Question: What could the diagnosis suggest?
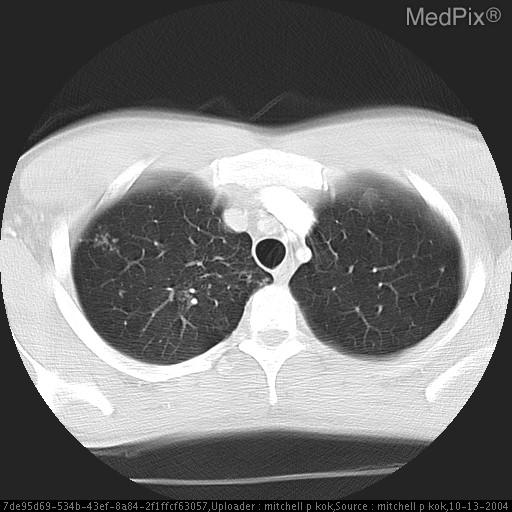
Answer: The possible diagnosis includes Reactivation TB
Other prior infection etiology with residual apical scarring..